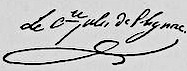
Signature of: prince jules de polignac 3rd duke of polignac